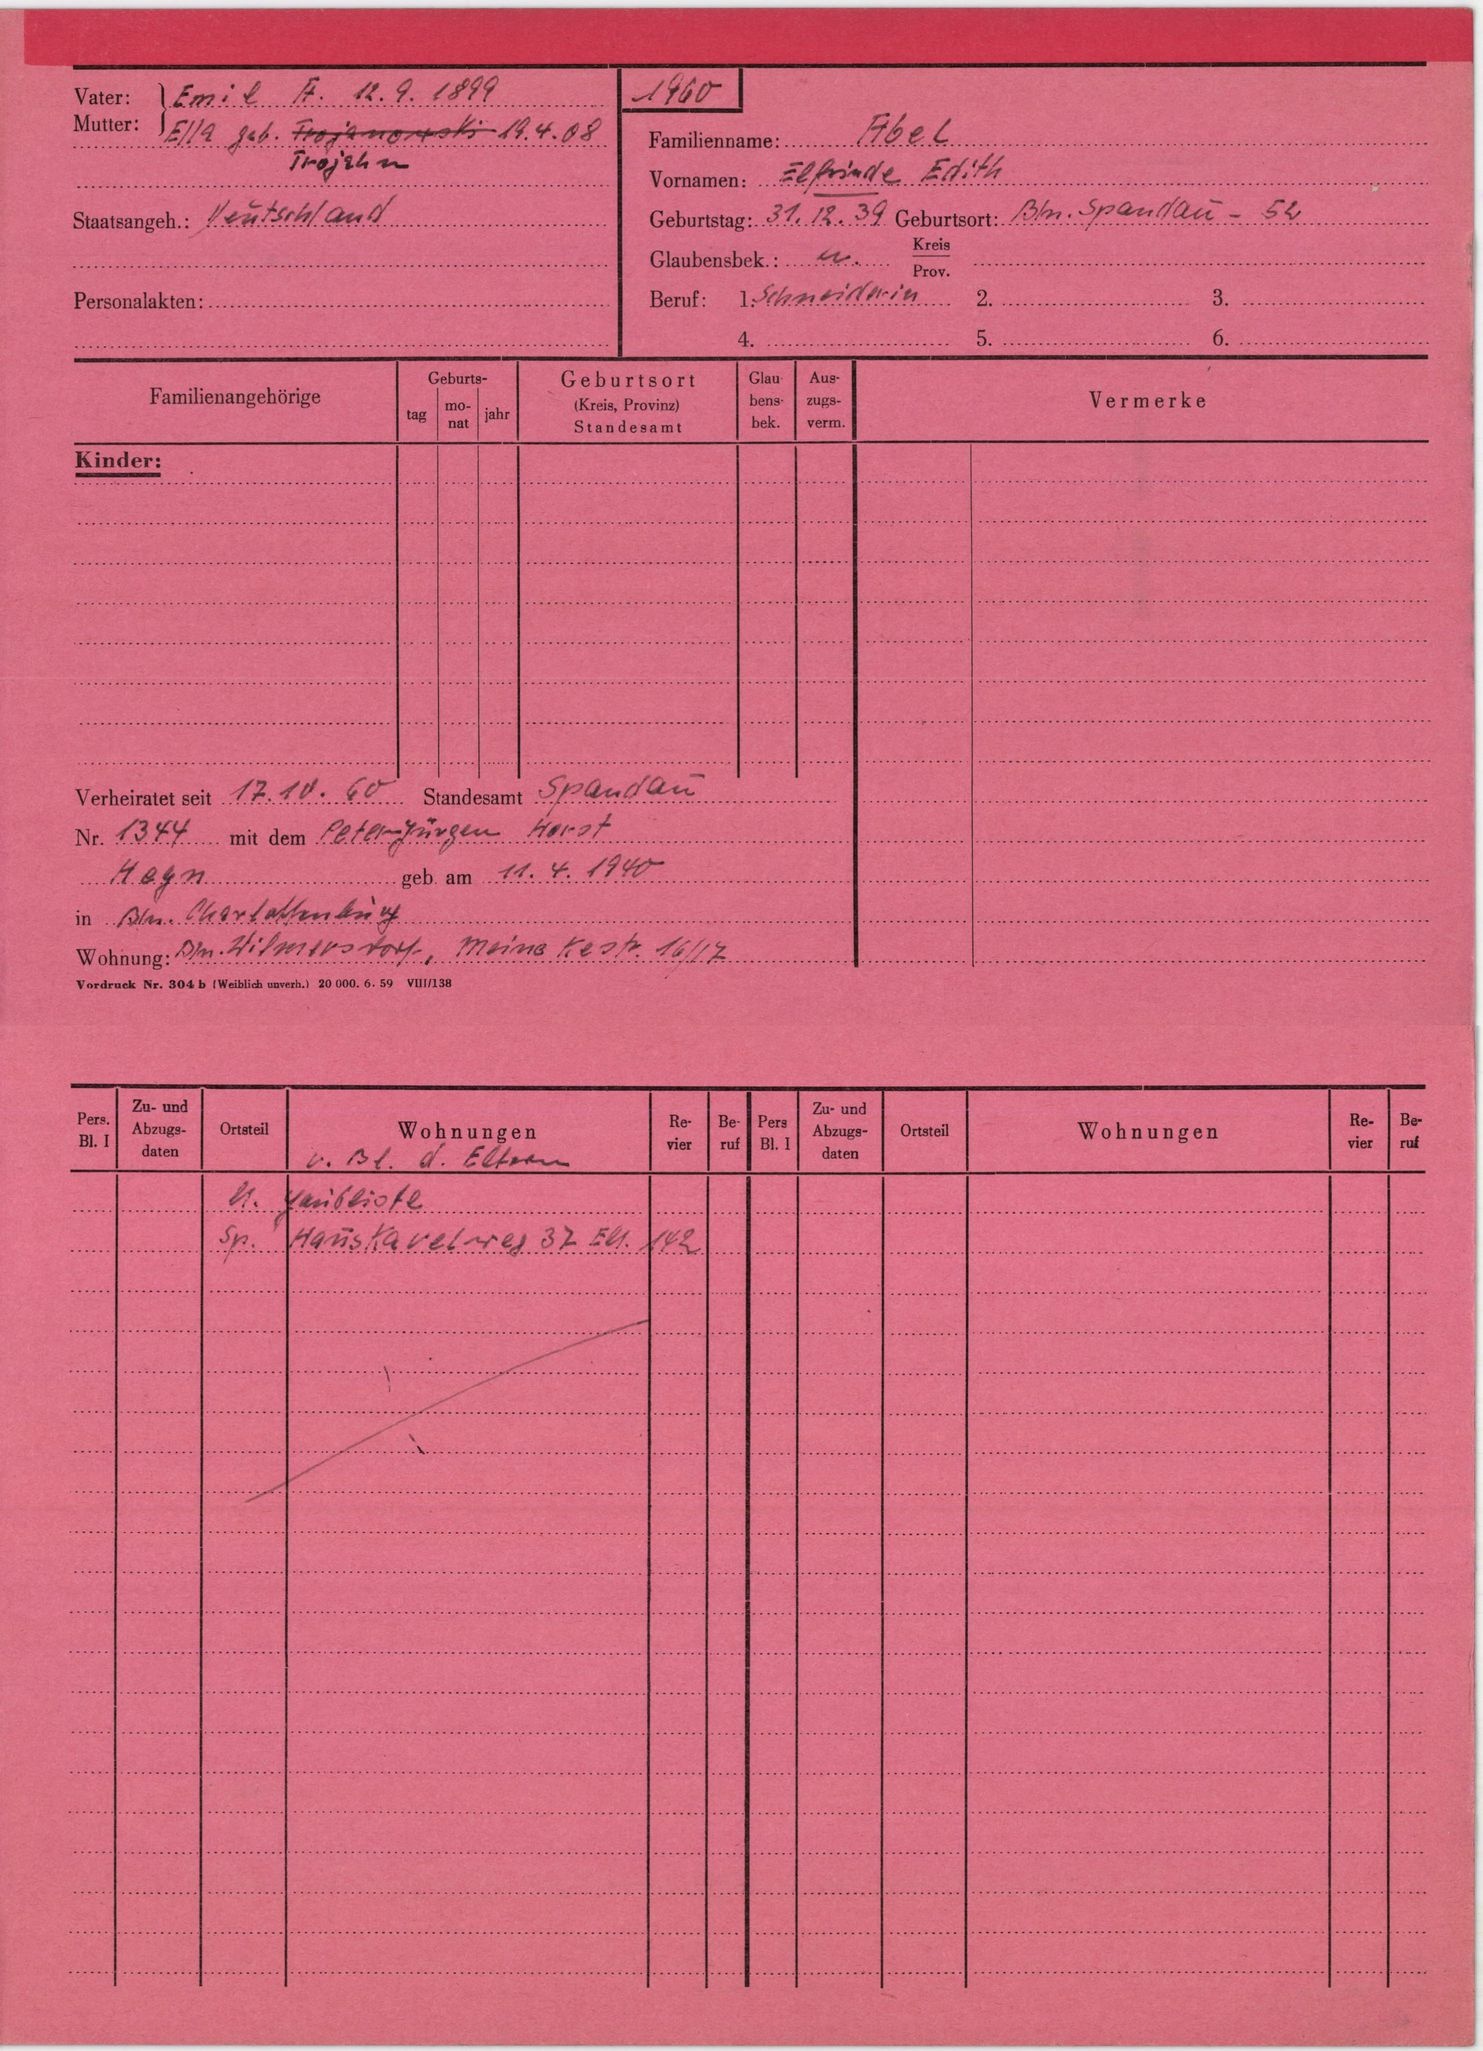
Abel